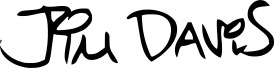
Signature of: jim davis